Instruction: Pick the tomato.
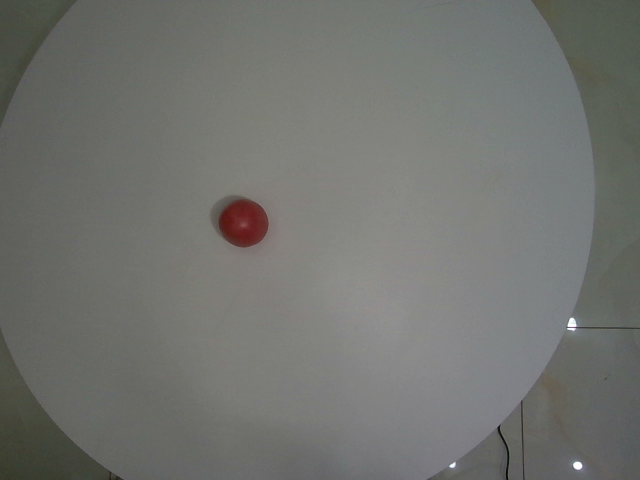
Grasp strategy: vertical